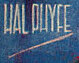
Signature of: hal phyfe